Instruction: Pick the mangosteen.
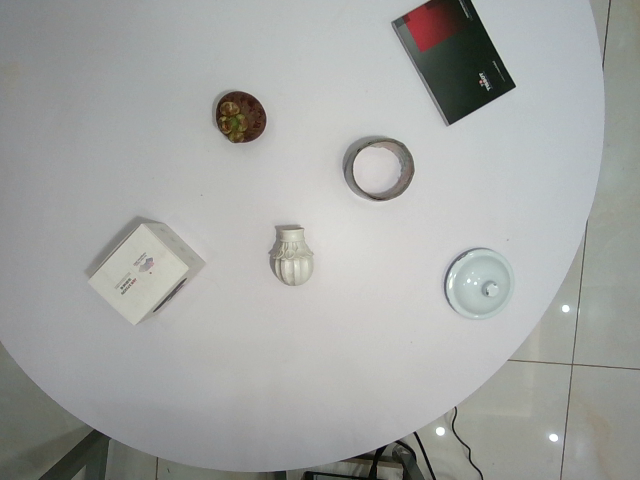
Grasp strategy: vertical